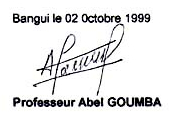
Signature of: abel goumba